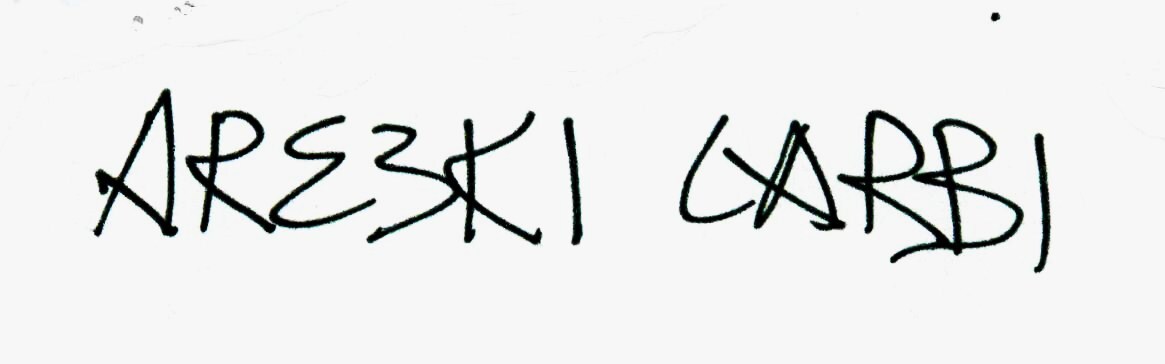
Signature of: arezki larbi